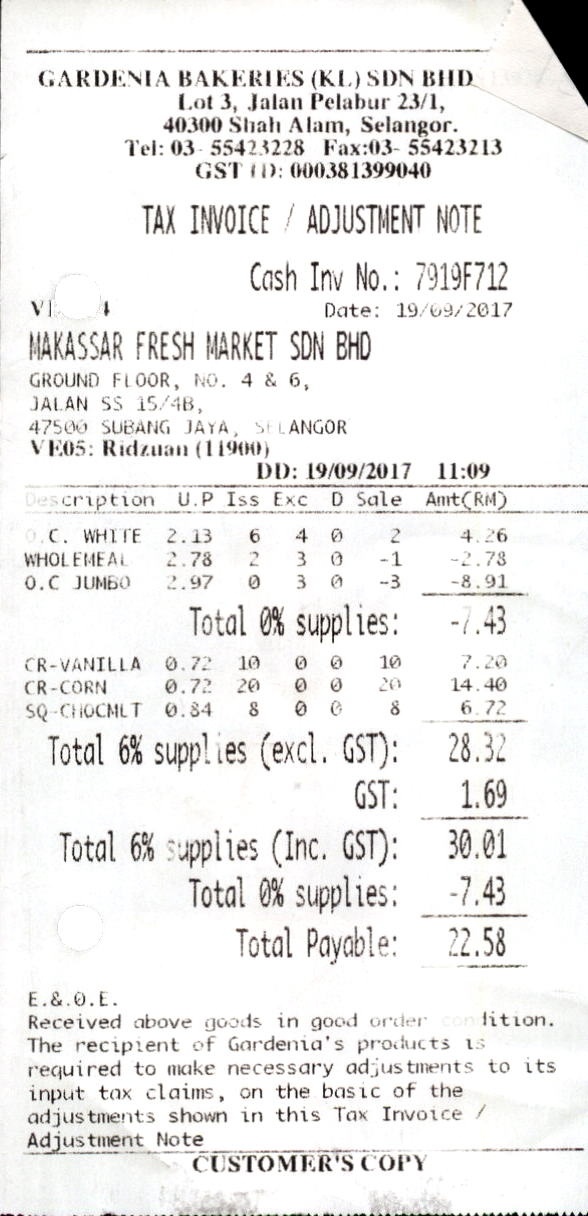
LOT 3, JALAN PELABUR 23/1,
40300 SHAH ALAM, SELANGOR.
TEL: 03- 55423228
GST ID: 000381399040
TAX INVOICE / ADJUSTMENT NOTE
CASH INV NO.: 7919F712
DATE: 19/09/2017
VI
MAKASSAR FRESH MARKET SDN BHD
GROUND FLOOR, NO. 4 & 6,
JALAN SS 15/4B,
47500 SUBANG JAYA, SELANGOR
VE05: RIDZUAN (11900)
DD: 19/09/2017
DESCRIPTION
U.P
ISS
EXC
D
SALE
AMT(RM)
O.C. WHITE
2.13
6
4
0
2
4.26
WHOLEMEAL
2.78
2
3
0
-1
-2.78
O.C JUMBO
2.97
0
3
0
-3
-8.91
TOTAL 0% SUPPLIES:
-7.43
CR-VANILLA
0.72
10
0
0
10
7.20
CR-CORN
0.72
20
0
0
20
14.40
SQ-CHOCMLT
0.84
8
0
0
8
6.72
TOTAL 6% SUPPLIES (EXCL. GST):
28.32
GST:
1.69
TOTAL 6% SUPPLIES (INC. GST):
30.01
TOTAL 0% SUPPLIES:
-7.43
TOTAL PAYABLE:
22.58
E.&.0.E.
RECEIVED ABOVE GOODS IN GOOD ORDER CONDITION.
THE RECIPIENT OF GARDENIA'S PRODUCTS IS
REQUIRED TO MAKE NECESSARY ADJUSTMENTS TO ITS
INPUT TAX CLAIMS, ON THE BASIC OF THE
ADJUSTMENTS SHOWN IN THIS TAX INVOICE /
ADJUSTMENT NOTE
CUSTOMER'S COPY
GARDENIA BAKERIES (KL) SDN BHD
FAX:03- 55423213
11:09
4